Question: What is the filing due date as per the document?
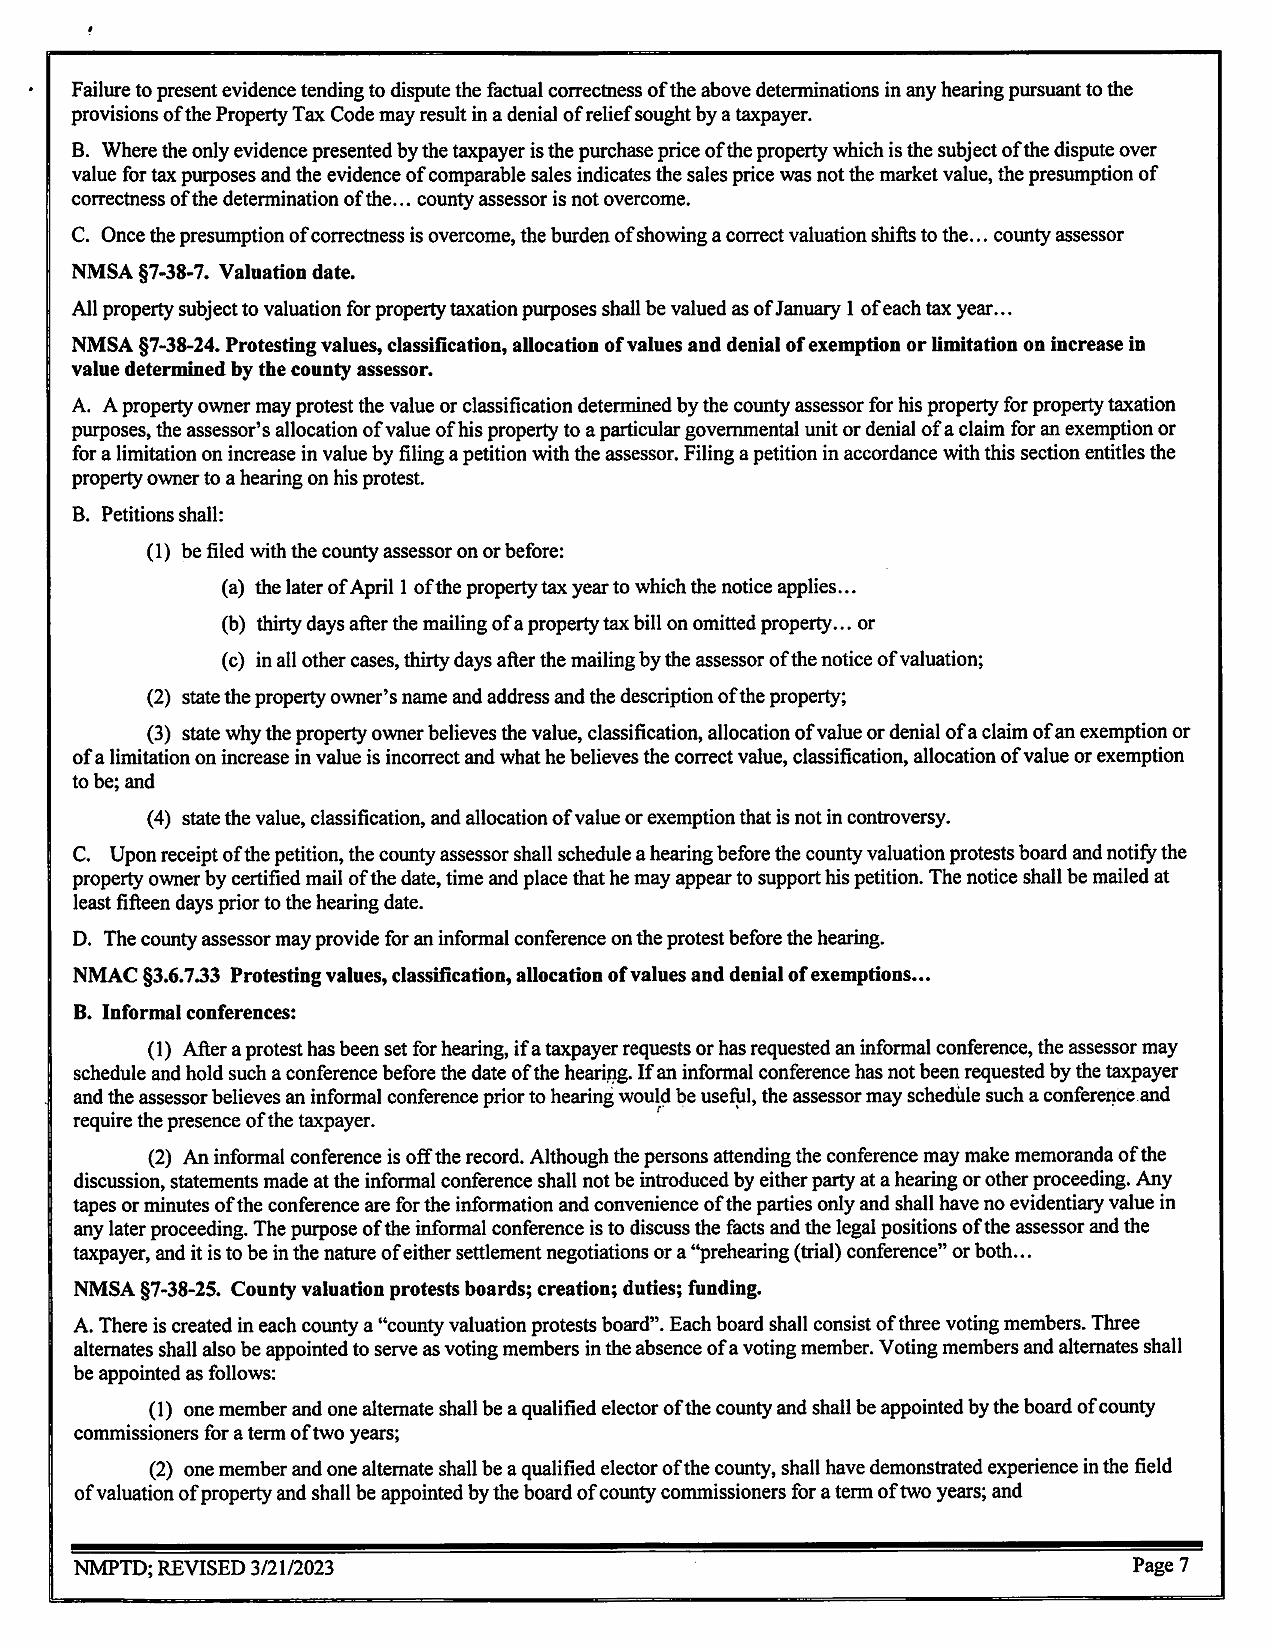
Answer: "1-Apr"